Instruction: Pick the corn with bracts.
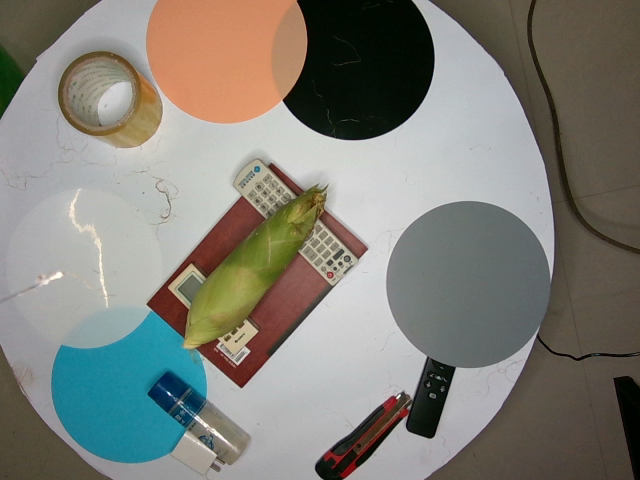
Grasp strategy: vertical